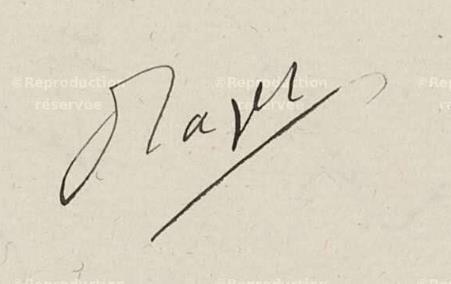
Signature of: pierre laget